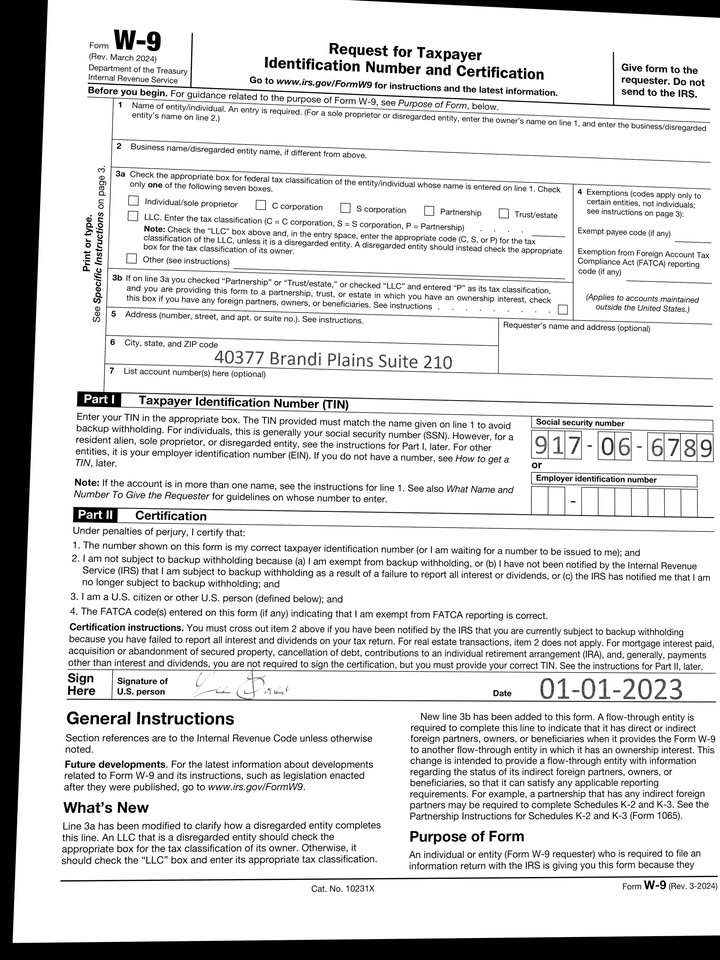
adr1: 40377 Brandi Plains Suite 210
cbx: no
ssn: 917066789
sdt: 01-01-2023